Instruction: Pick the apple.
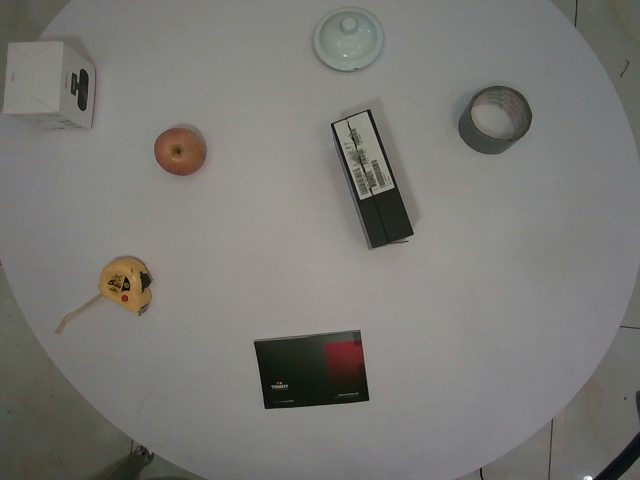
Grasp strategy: vertical